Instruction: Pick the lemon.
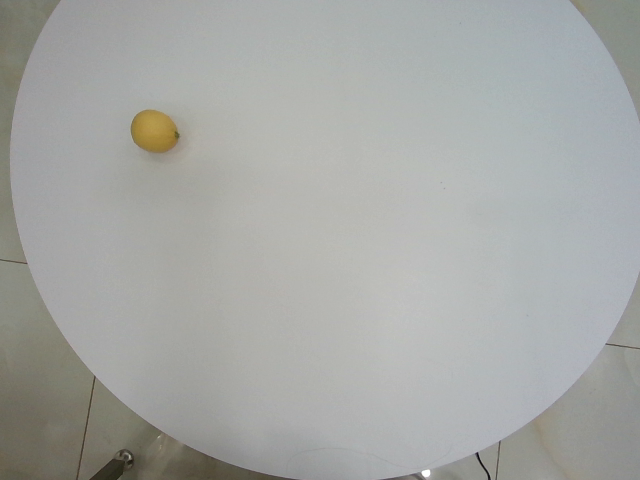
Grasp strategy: vertical